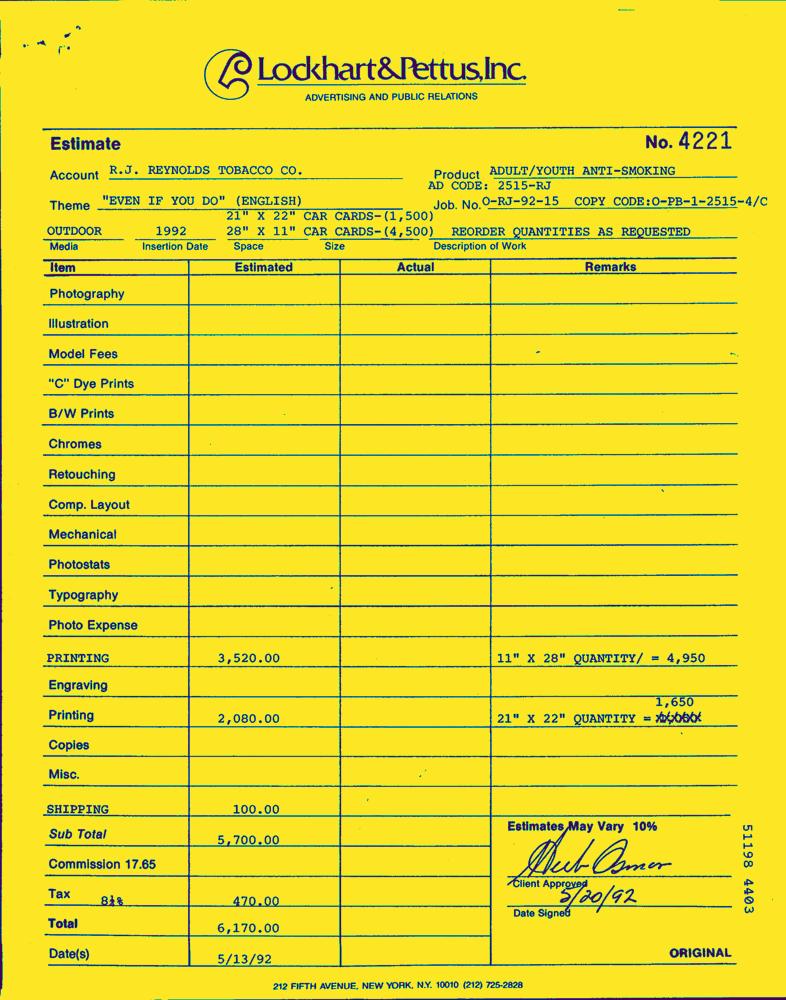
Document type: Invoice-Doc